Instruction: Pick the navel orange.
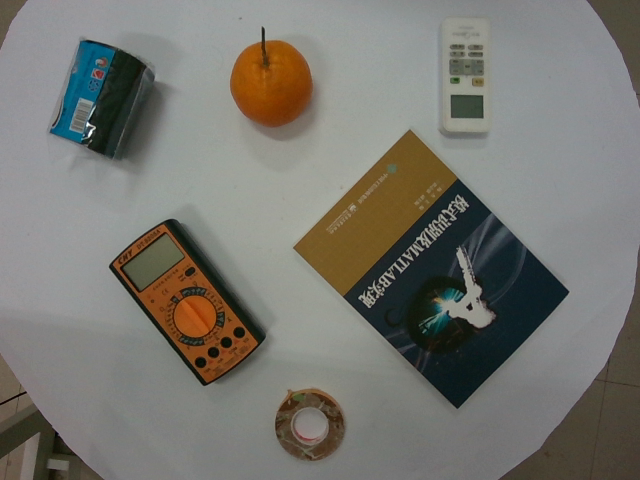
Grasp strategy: vertical